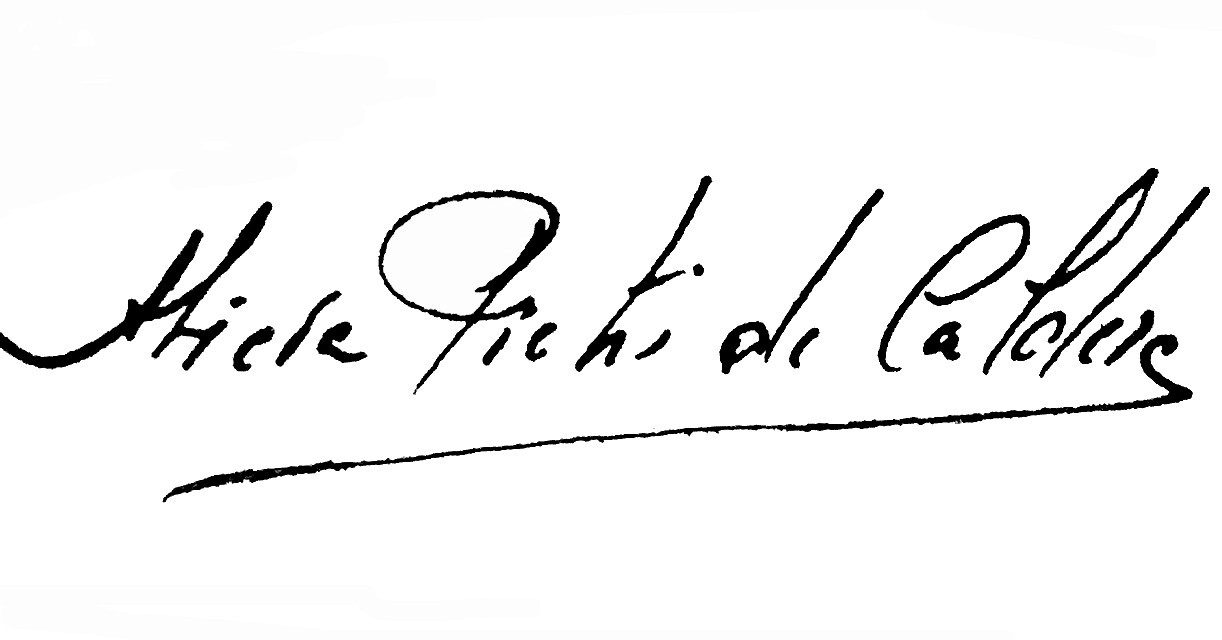
Signature of: alicia pietri